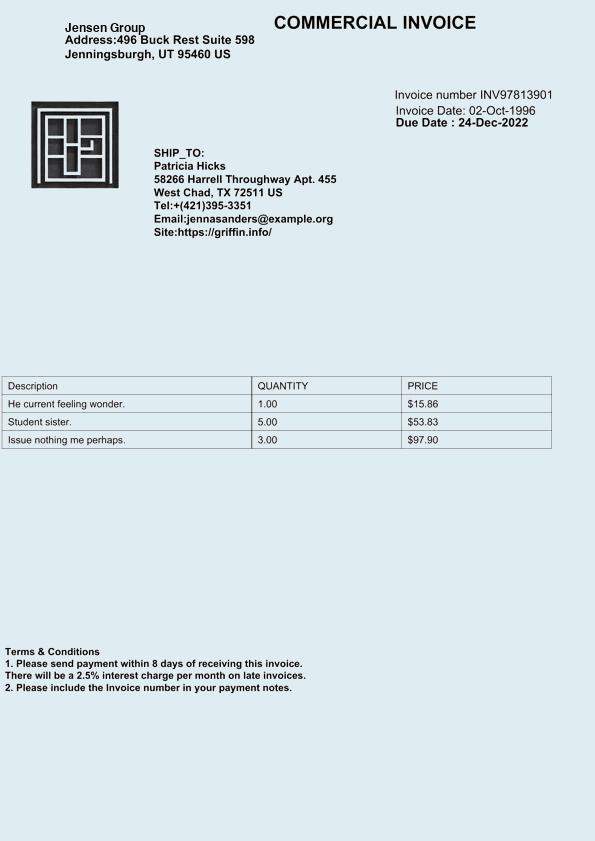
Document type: Invoice